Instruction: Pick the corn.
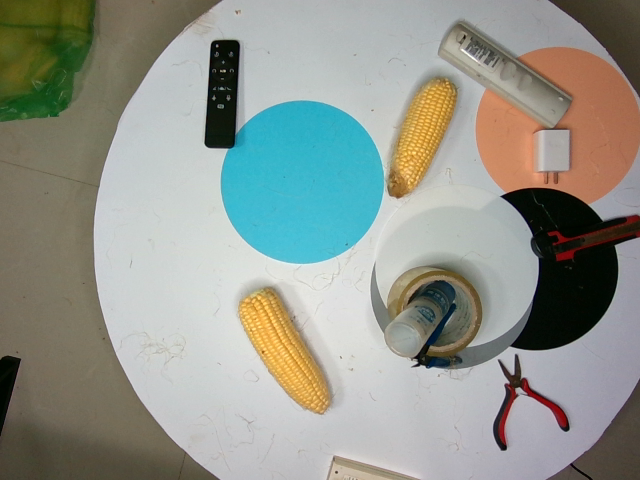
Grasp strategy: vertical